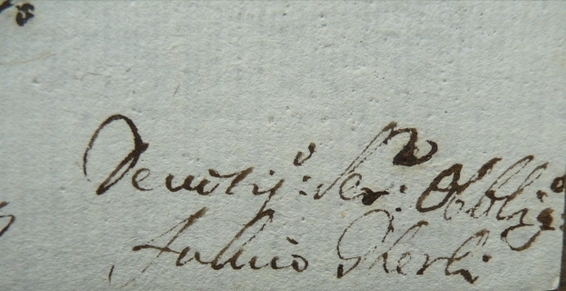
Signature of: fulvio gherli